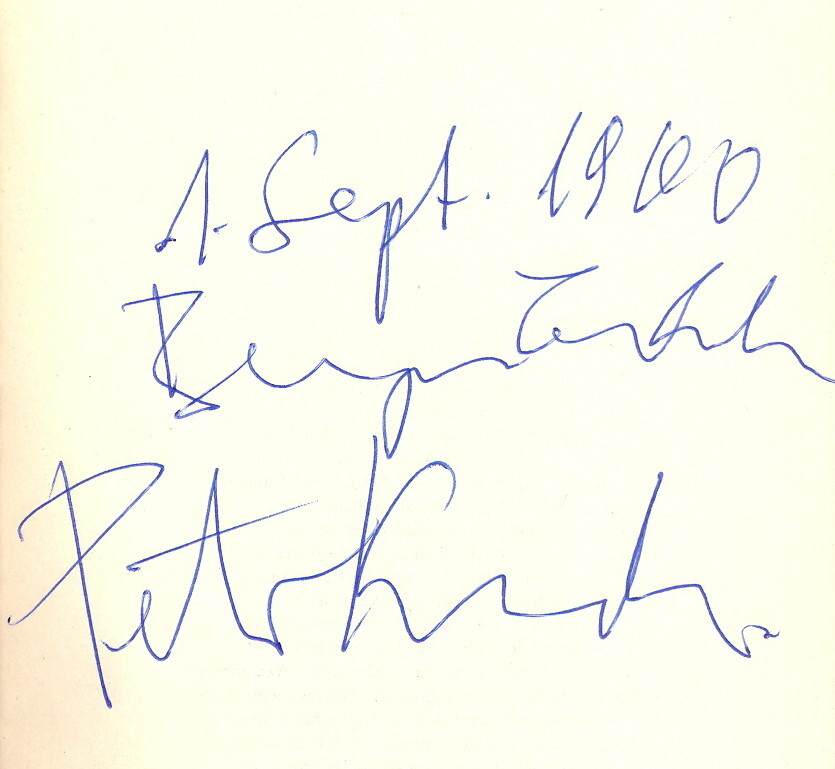
Signature of: peter kurzeck